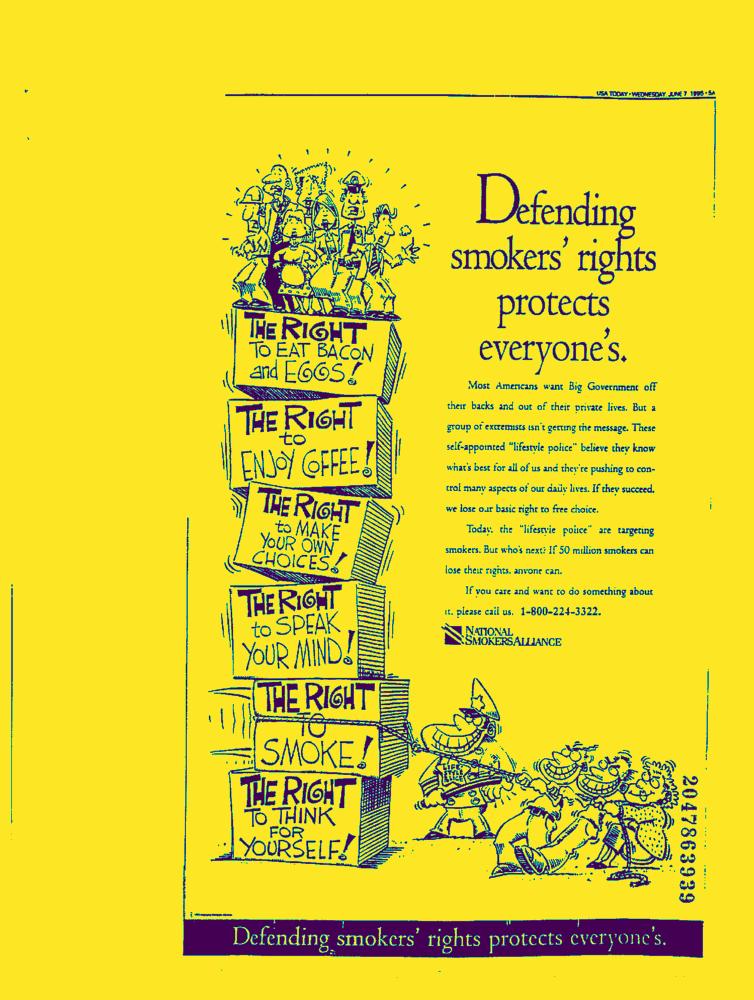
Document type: News-Article